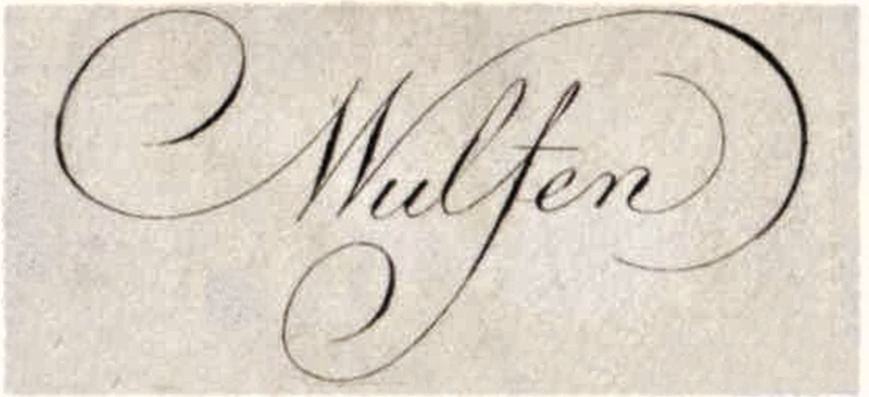
Signature of: franz xaver von wulfen